Question: What appears to be the issue?
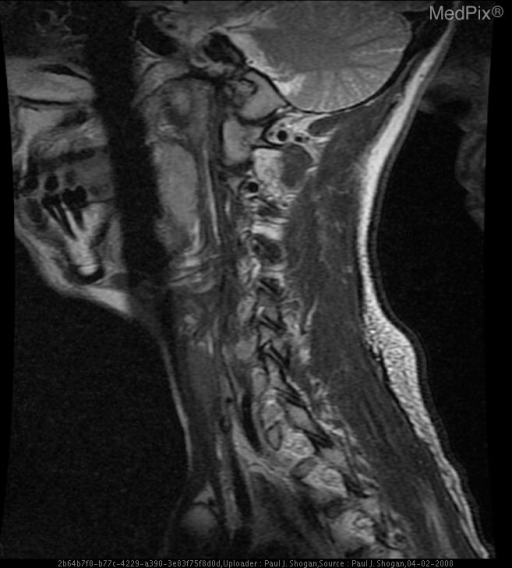
Answer: The findings suggest Occlusion of the right vertebral artery at the C1-2 level with subacute infarction of the right lateral medulla oblongata, and chronic infarction of the left flocculonodular lobe, as a result of traumatic chiropractic cervical manipulation.. T2 weighted sagittal image of the left vertebral artery reveals normal T2 signal related flow void.. The patient might have a history of 28 y.o. woman, four months postpartum, with onset of neck pain, severe vertigo associated with severe vomiting, anesthesia of the right hemi-facial region and loss of sensation in the region of the left upper and lower extremities immediately following cervical chiropractic manipulation.  The patient was unsuccessfully treated for vertigo associated with Meniere’s disease. The patient underwent a second cervical chiropractic treatment 15 days later, and presented with recurrent severe vertigo and associated hemi-anesthesia and difficulty phonating.  Imaging was obtained one month following the initial chiropractic treatment.